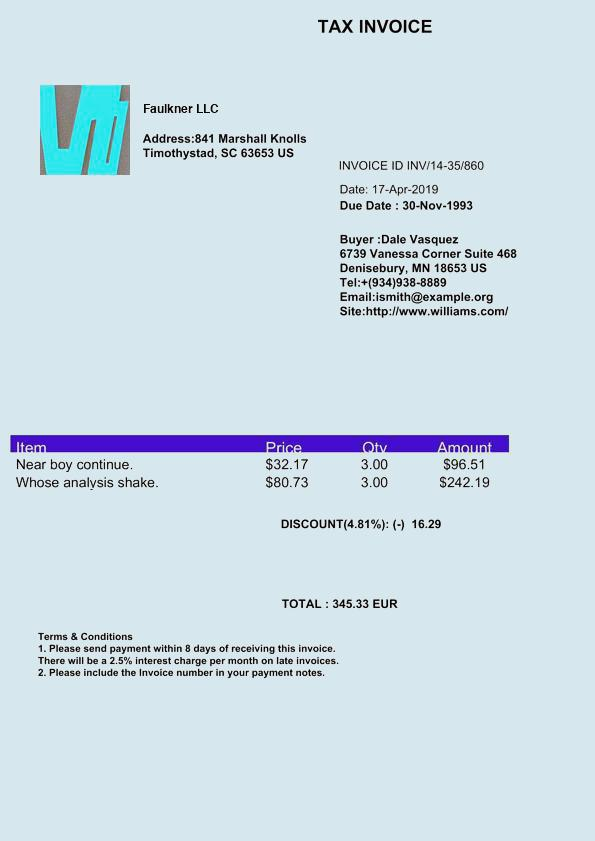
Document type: Invoice